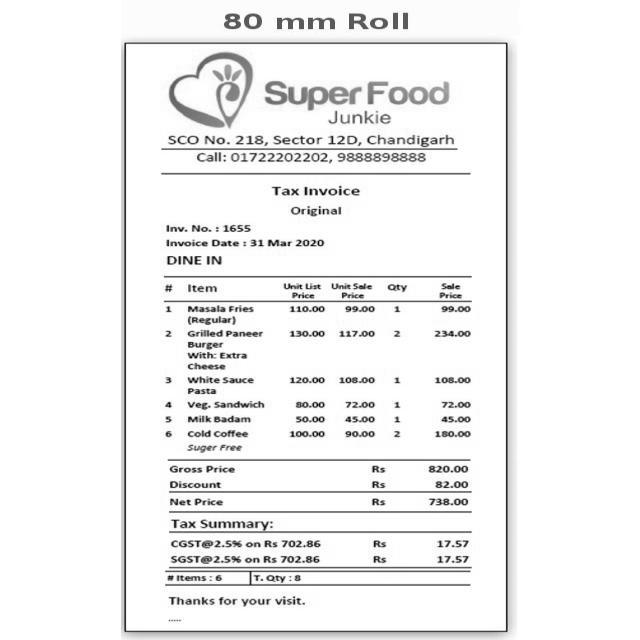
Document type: Invoice